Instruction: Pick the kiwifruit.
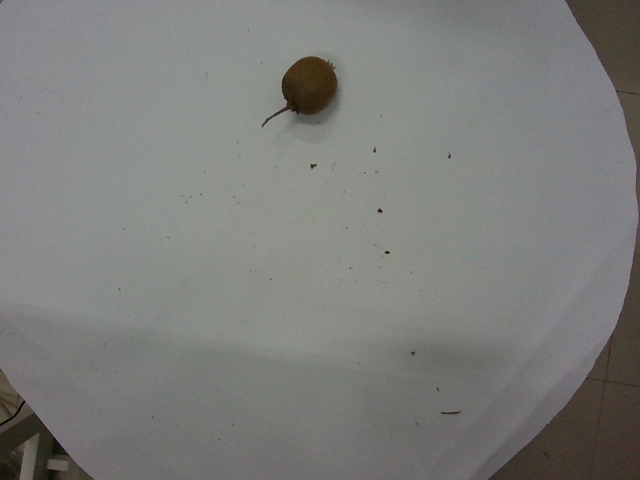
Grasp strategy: vertical